Question: What do the imaging results show?
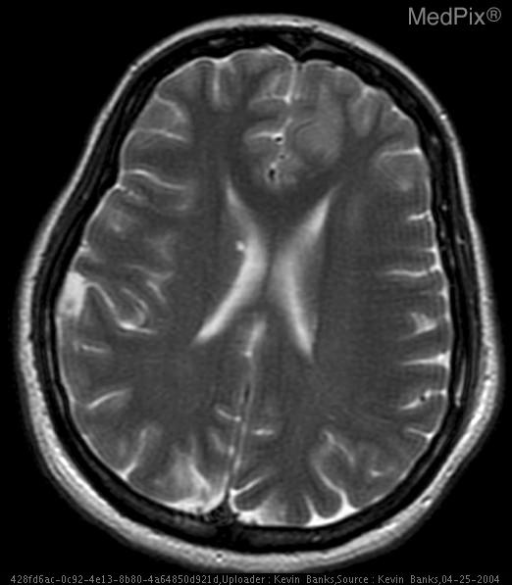
Answer: The imaging shows CT and MR evaluation of the brain demonstrated multiple well-defined cystic lesions in the brain parenchyma and subarachnoid spaces. All lesions were approximately 1cm in size and several appeared to have a small internal nodule. Only one of the lesions (an intra-axial cyst in the frontal lobe) demonstrated any surrounding edema. Axial T2 weighted image through the brain verifies the cystic nature of the extra-axial lesion seen along the right temporal lobe on initial CT evaluation. No surrounding increased T2 signal is present, confirming the abscence of edema. An internal nodule is again noted..